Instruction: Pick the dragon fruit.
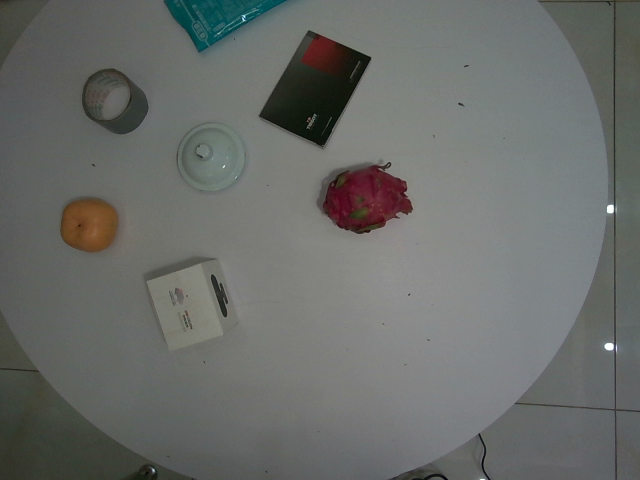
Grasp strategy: vertical